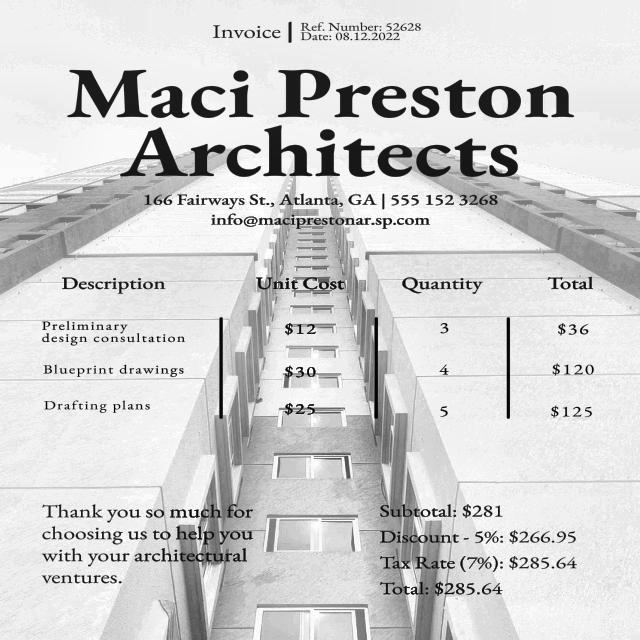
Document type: Invoice